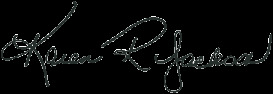
Signature of: karen jackson